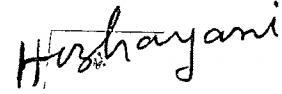
Signature of: harivallabh chunilal bhayani